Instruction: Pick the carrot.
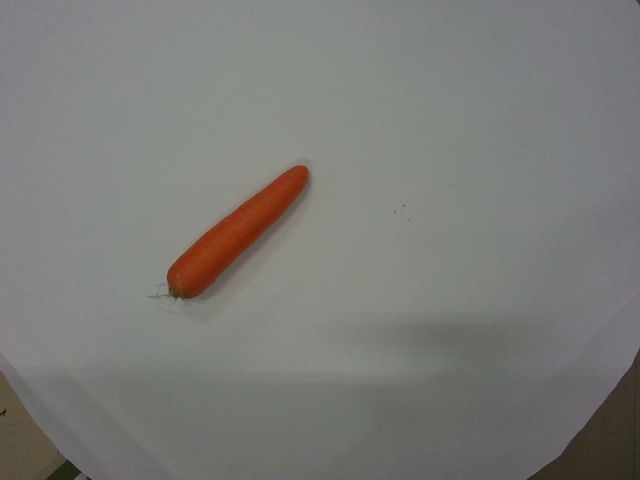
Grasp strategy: vertical